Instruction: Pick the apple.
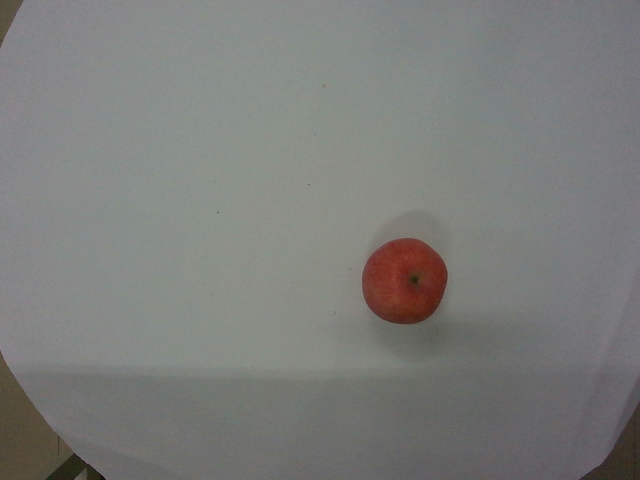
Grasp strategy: vertical